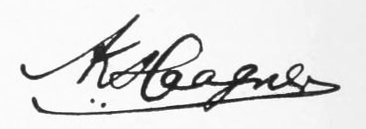
Signature of: alwin karl haagner